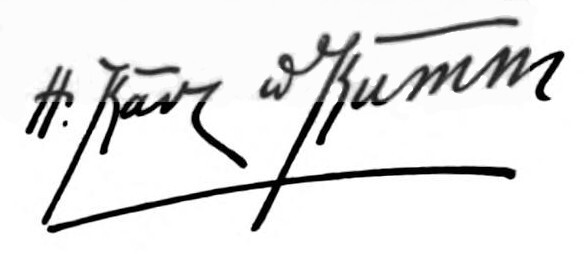
Signature of: hermann karl wilhelm kumm